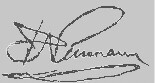
Signature of: felix neumann